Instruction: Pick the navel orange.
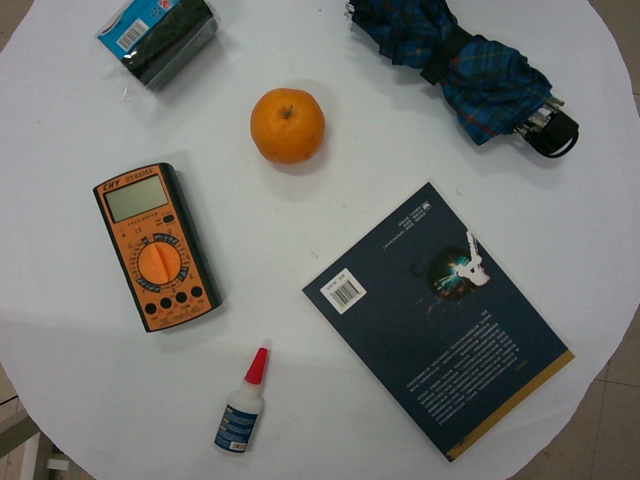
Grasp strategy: vertical